Question: What jurisdiction, city, or county is the document associated with?
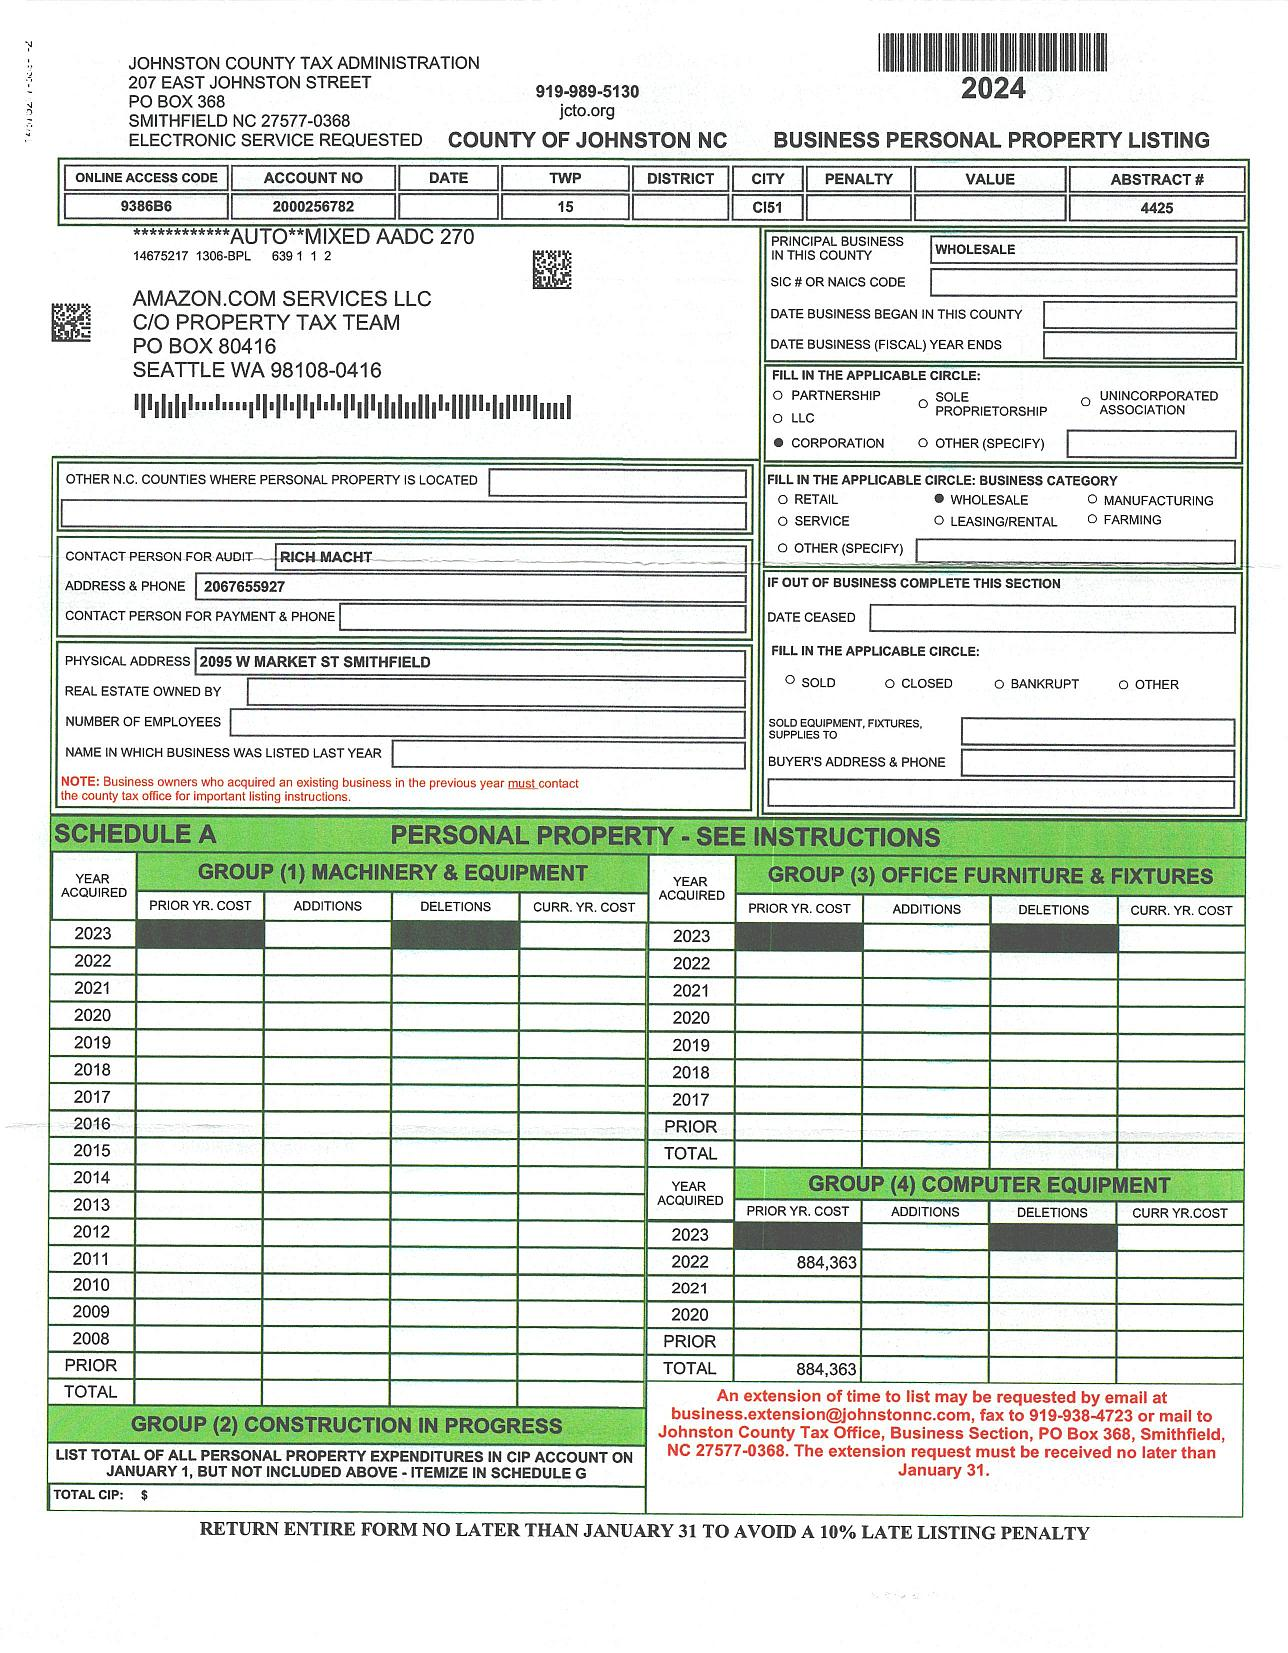
Answer: "COUNTY OF JOHNSTON NC"